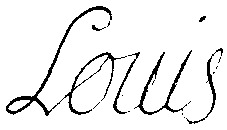
Signature of: louis dauphin of france duke of burgundy